Question: What type of tax is indicated in the document, personal property or real estate?
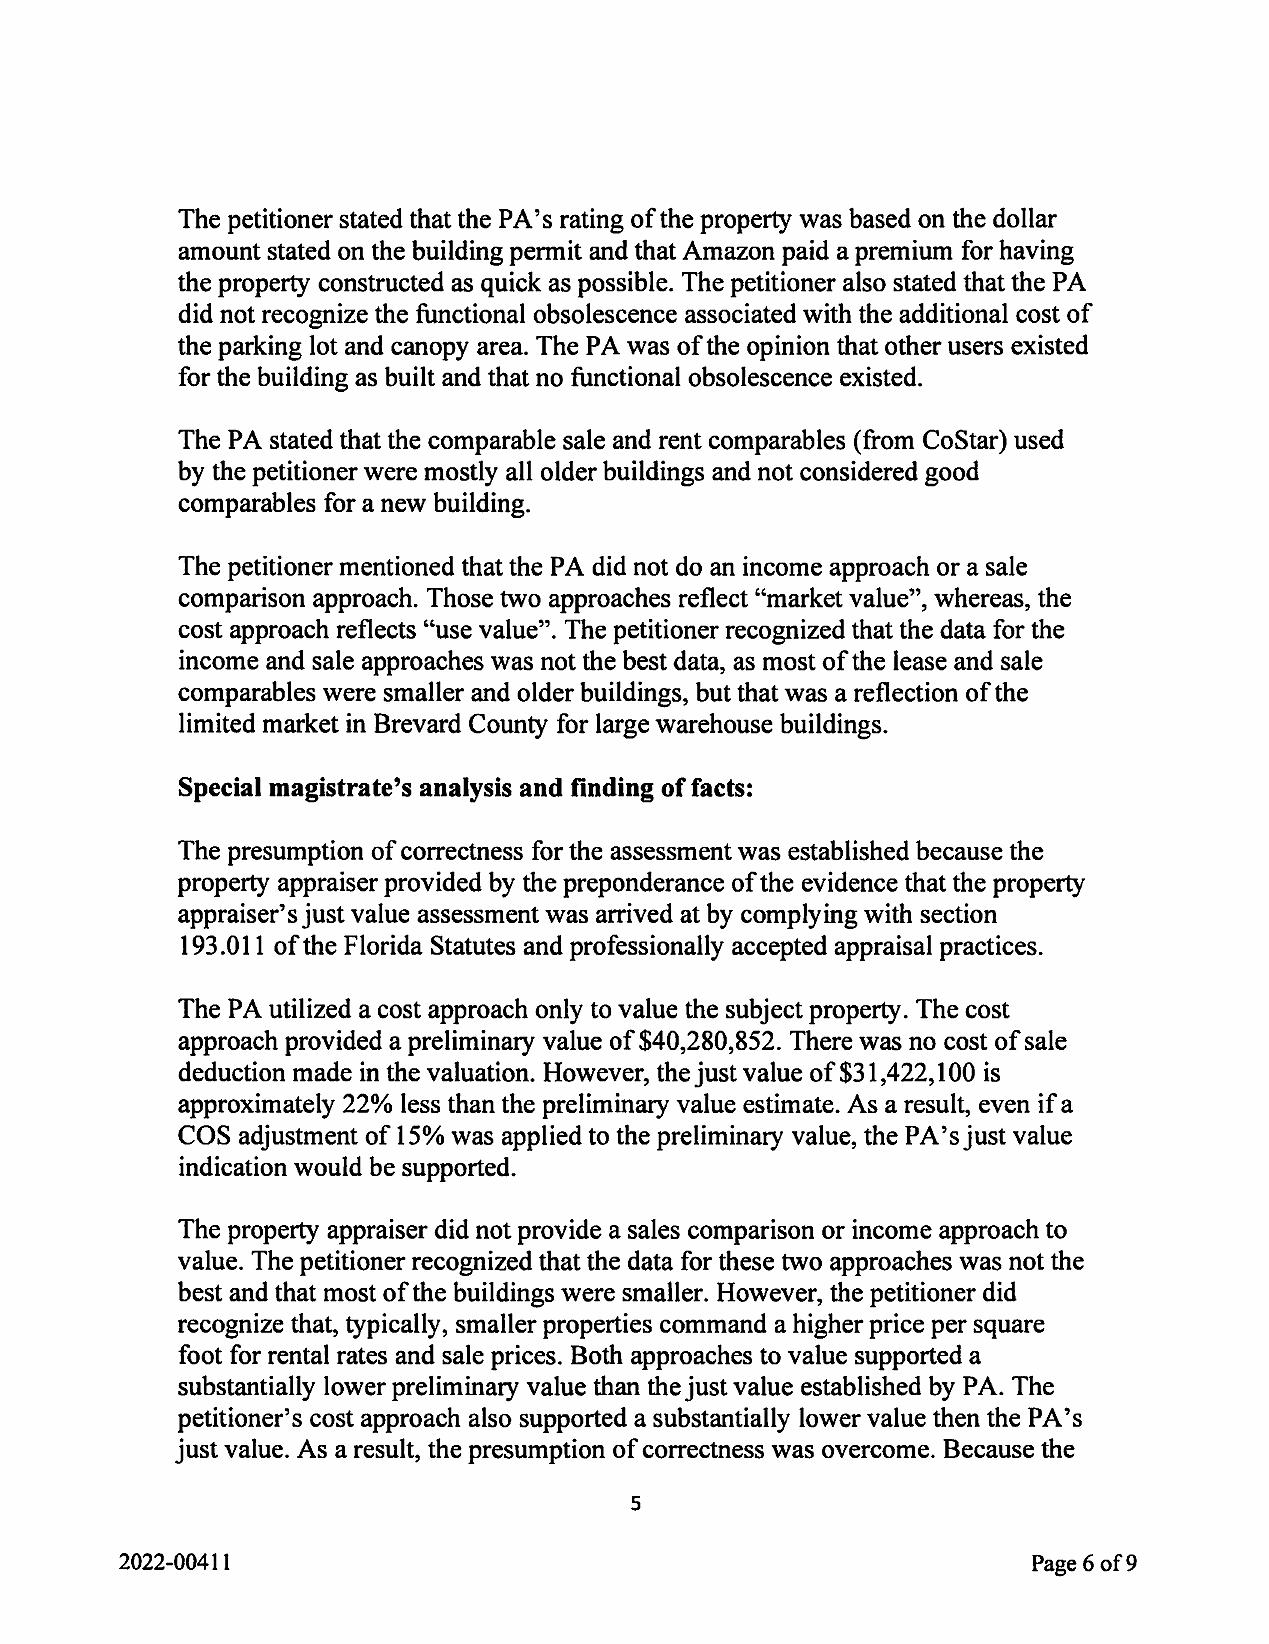
Answer: "Real Estate Tax"